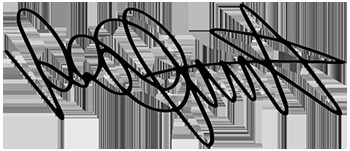
Signature of: valentino rossi